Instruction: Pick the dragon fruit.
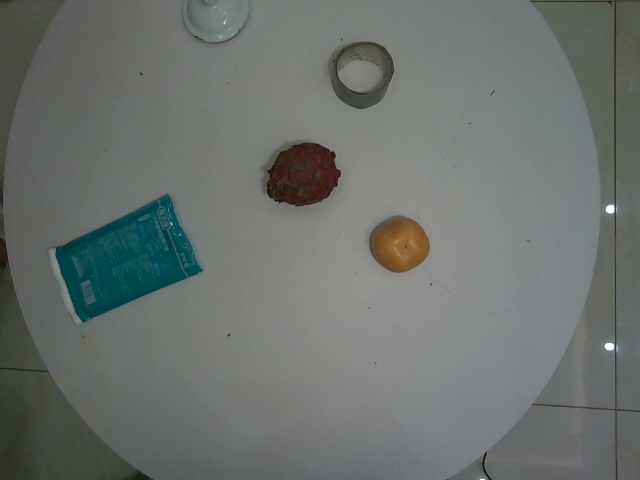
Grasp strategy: vertical